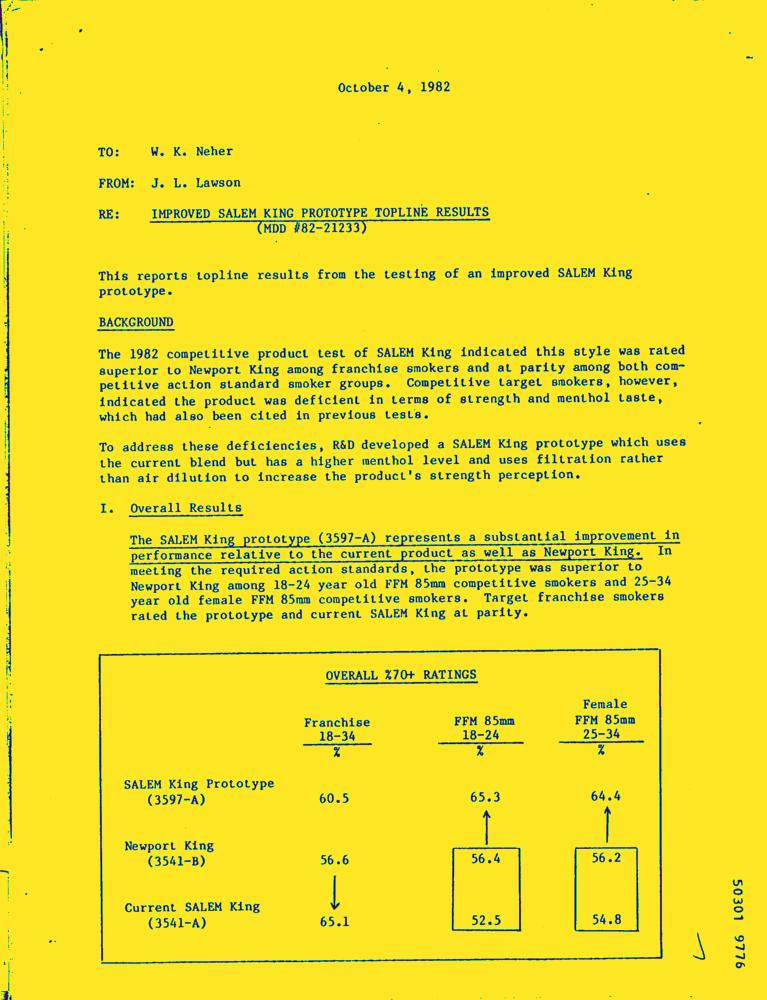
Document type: Letter-Doc